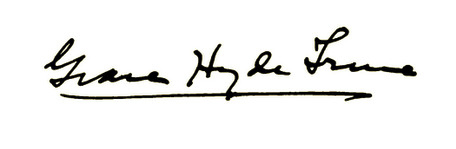
Signature of: grace hyde trine